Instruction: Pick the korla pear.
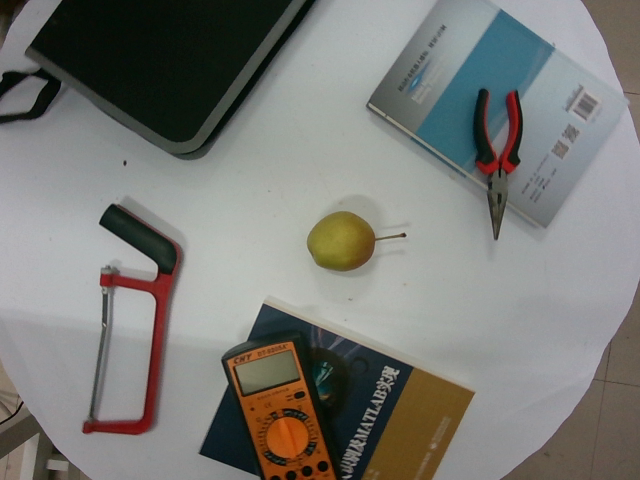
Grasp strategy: vertical